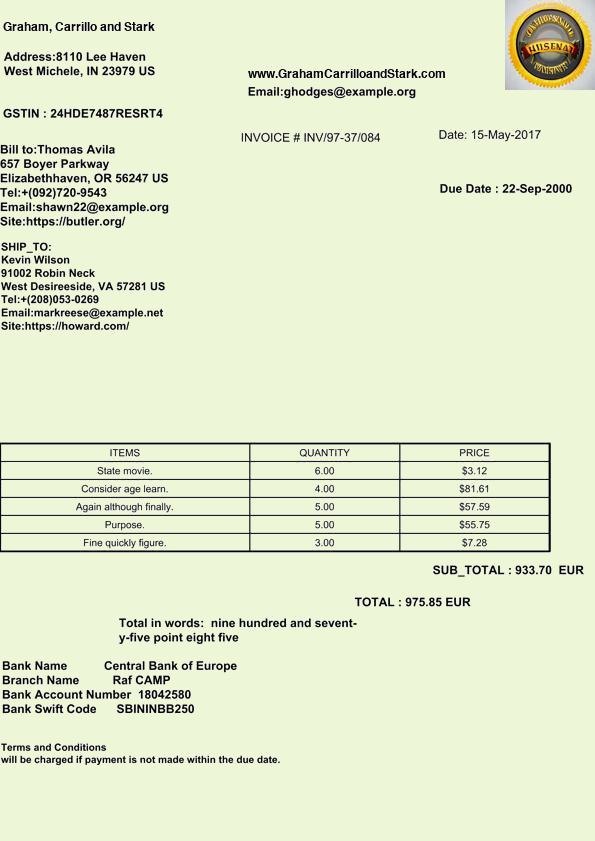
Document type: Invoice